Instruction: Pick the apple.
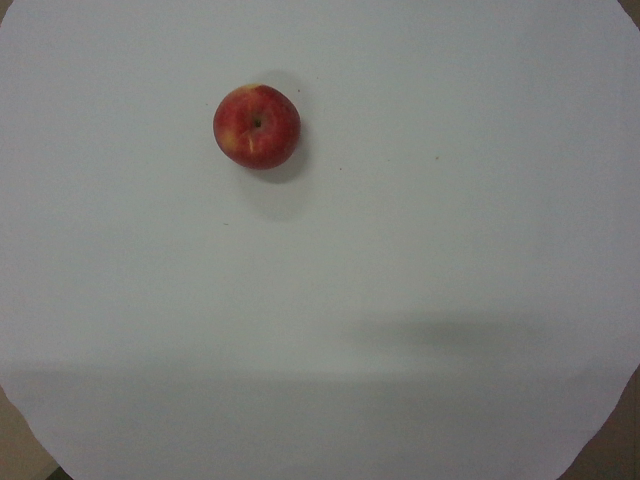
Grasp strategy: vertical